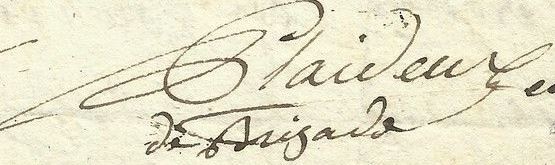
Signature of: louis jean plaideux